Question: Which state is mentioned in the document?
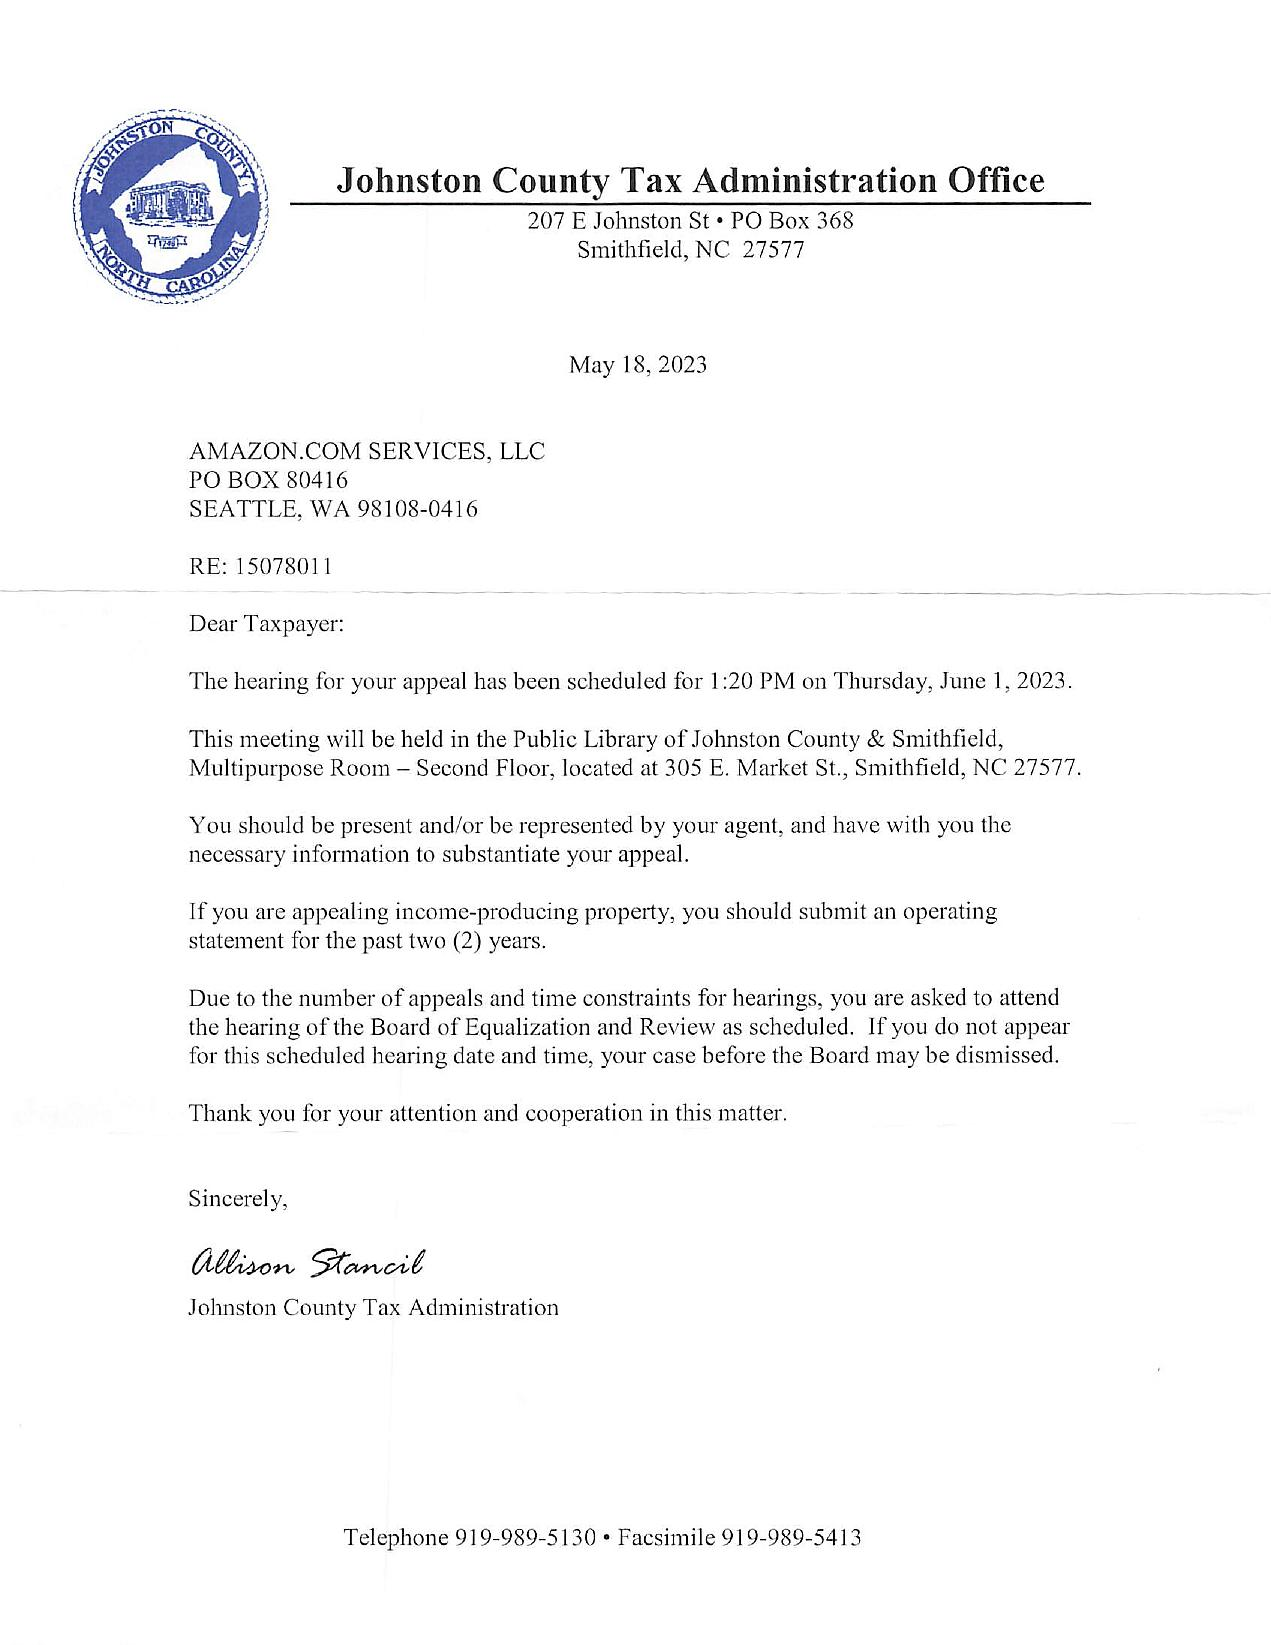
Answer: "North Carolina"